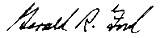
Signature of: gerald ford